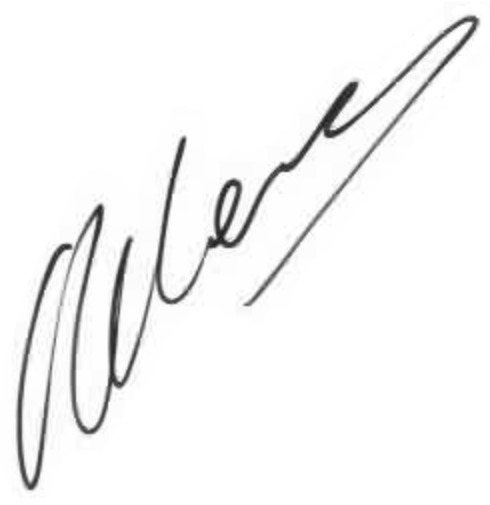
Signature of: melody